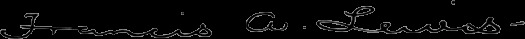
Signature of: francis a lewis